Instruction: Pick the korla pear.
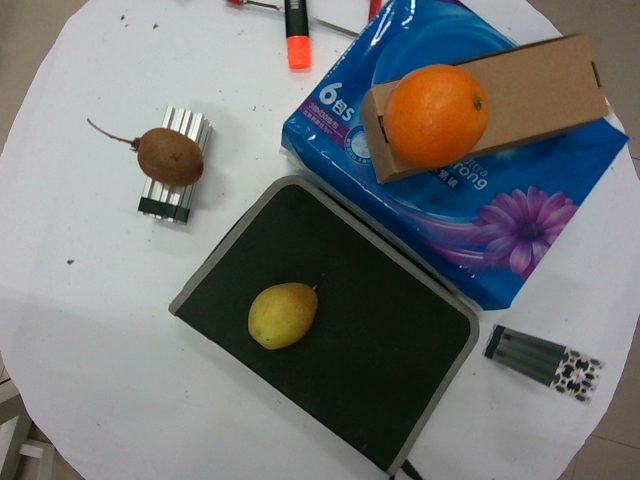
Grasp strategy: vertical